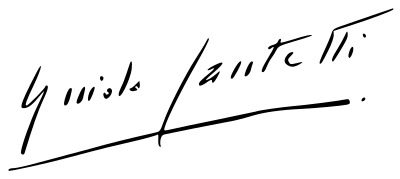
Signature of: guido cantelli